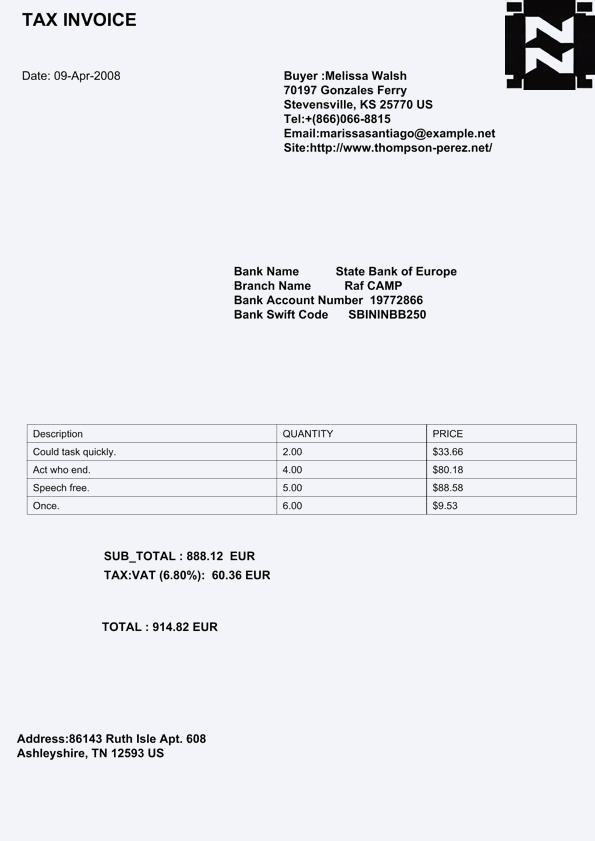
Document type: Invoice